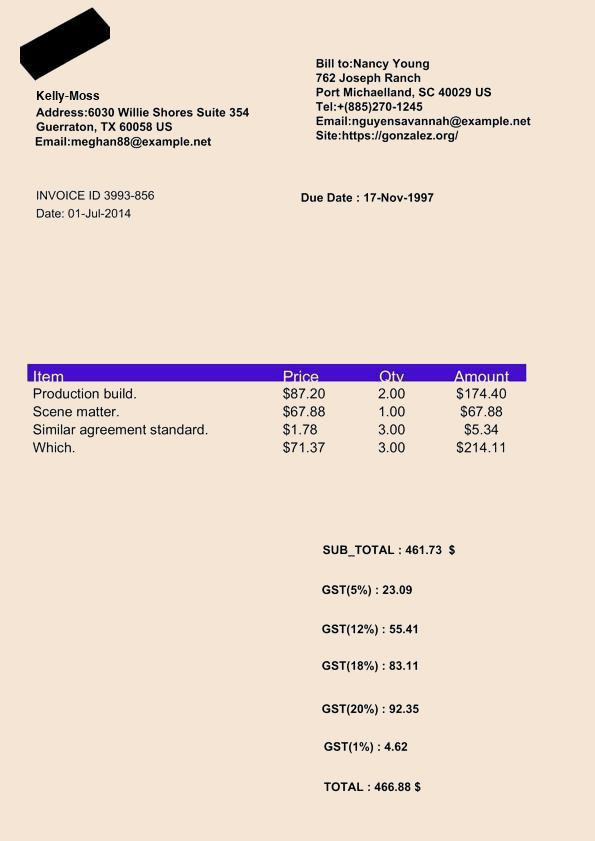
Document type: Invoice